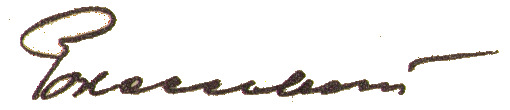
Signature of: konstantin rokossovsky